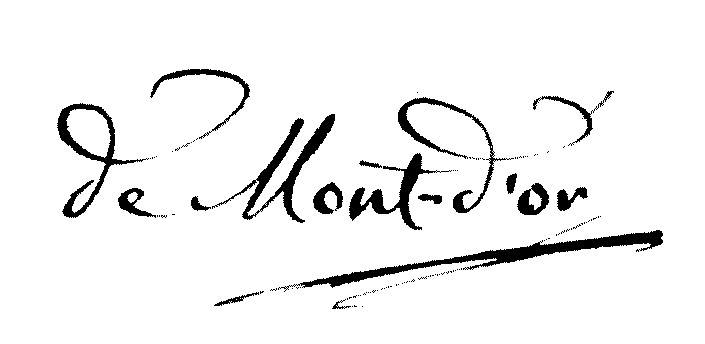
Signature of: charles louis de mont d or